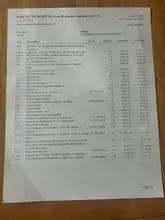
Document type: Invoice